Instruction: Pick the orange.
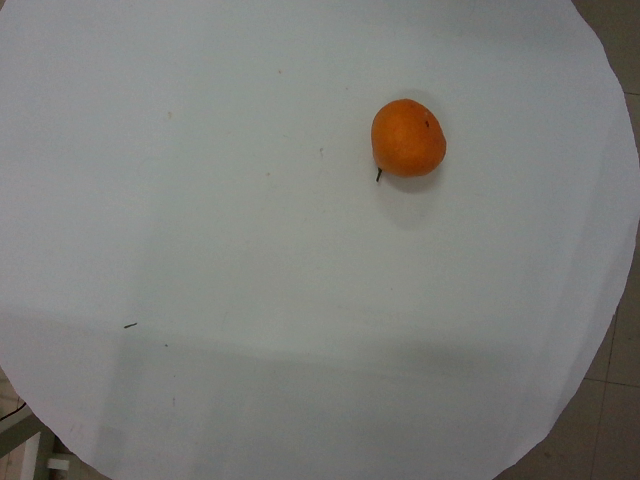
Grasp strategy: vertical